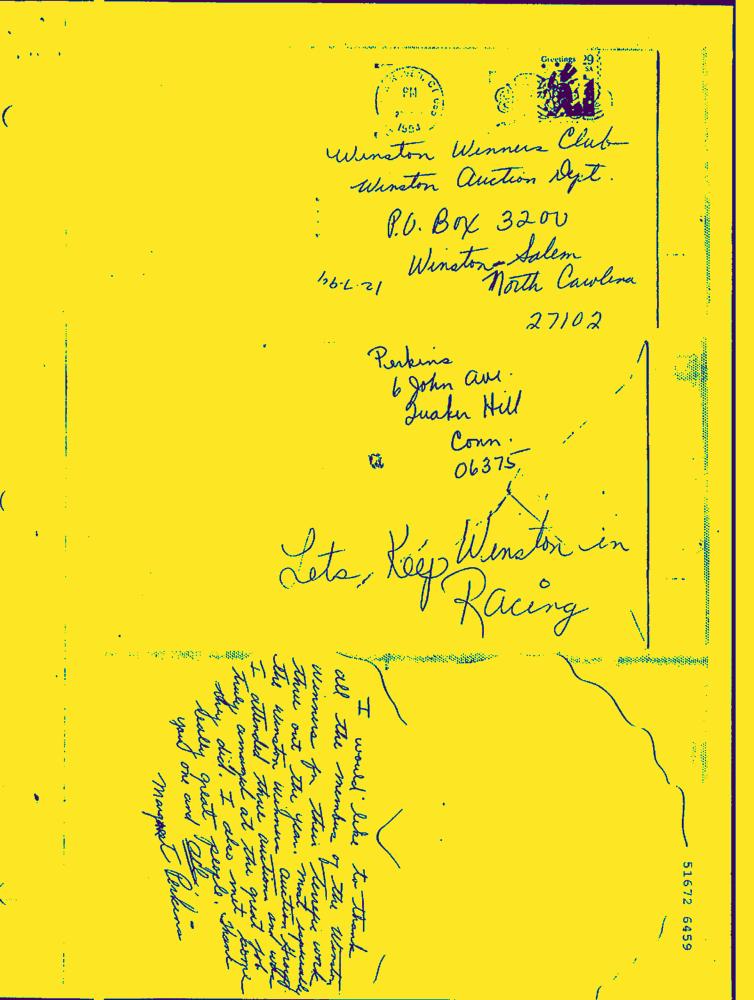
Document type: Hand-Written